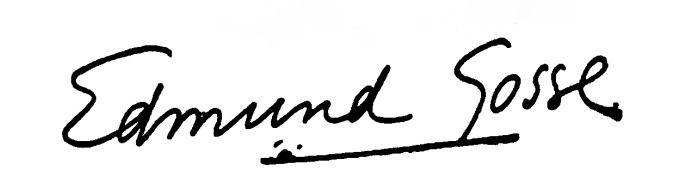
Signature of: edmund gosse